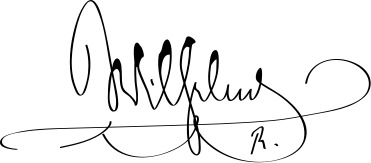
Signature of: wilhelm ii